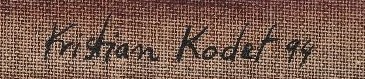
Signature of: kristian kodet